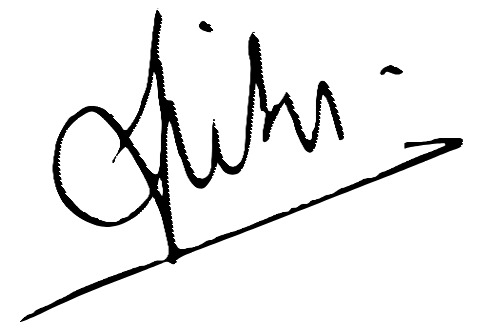
Signature of: jishnu raghavan